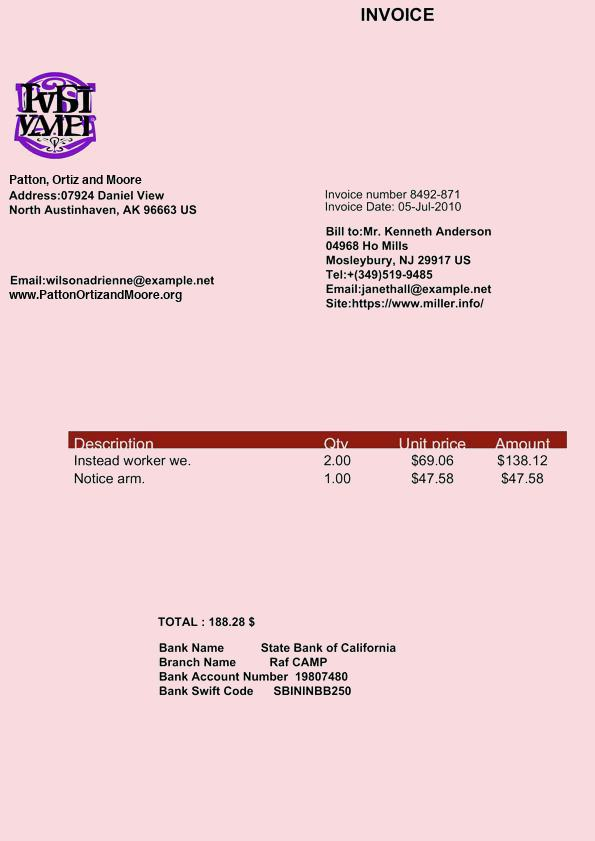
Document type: Invoice